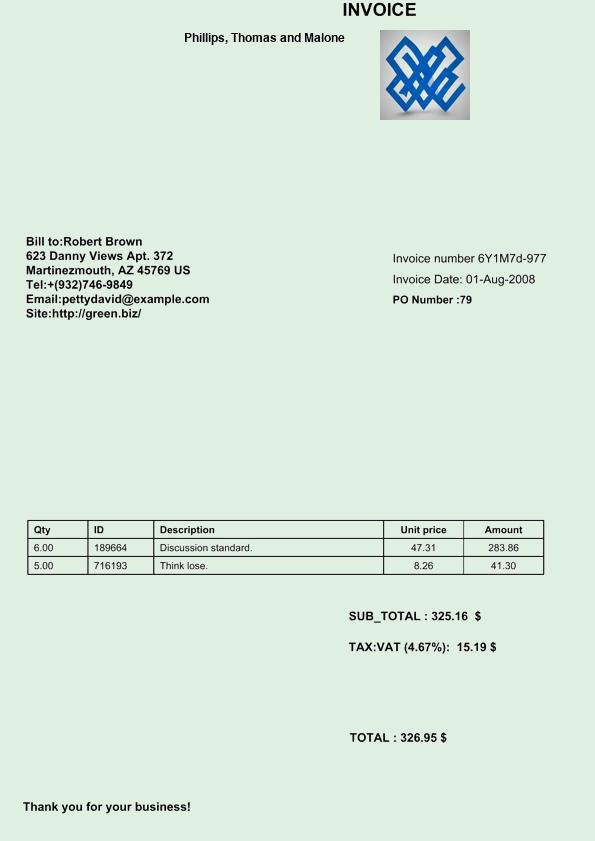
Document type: Invoice